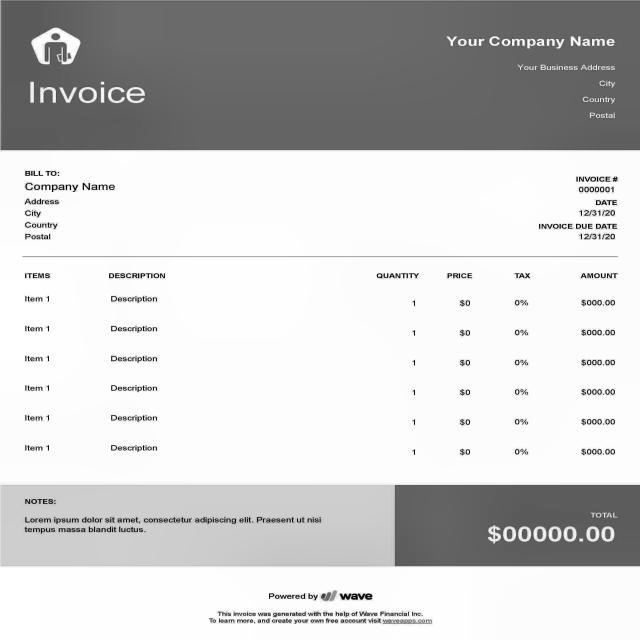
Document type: Invoice